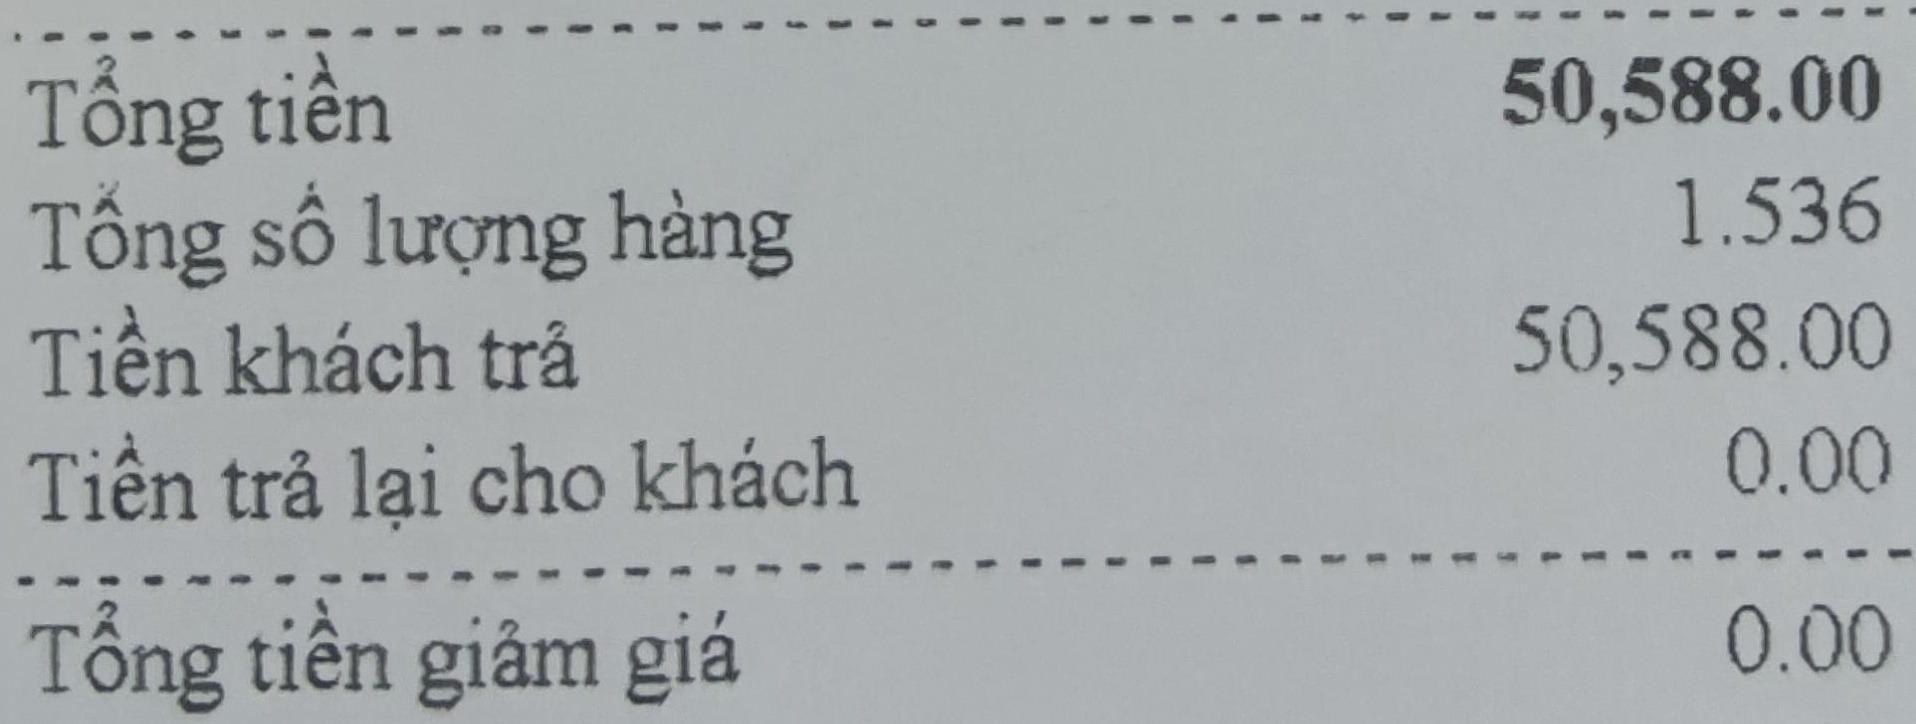
Tổng tiền 50,588.00
Tổng số lượng hàng 1.536
Tiền khách trả 50,588.00
Tiền trả lại cho khách 0.00
Tổng tiền giảm giá 0.00